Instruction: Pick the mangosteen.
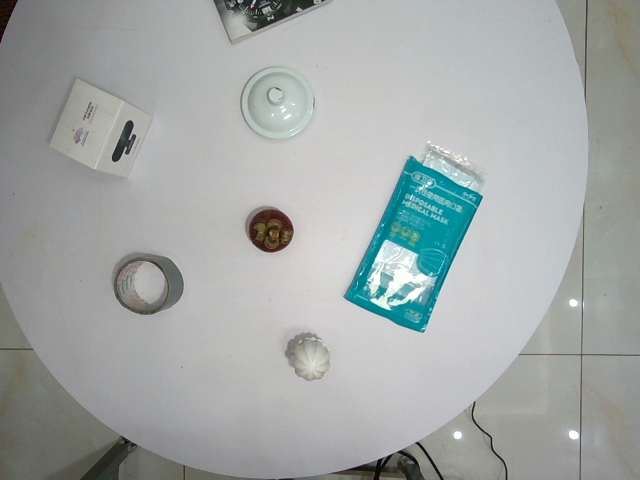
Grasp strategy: vertical